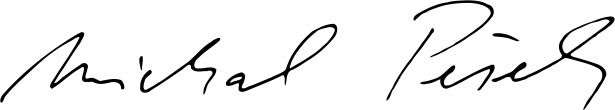
Signature of: michal pešek